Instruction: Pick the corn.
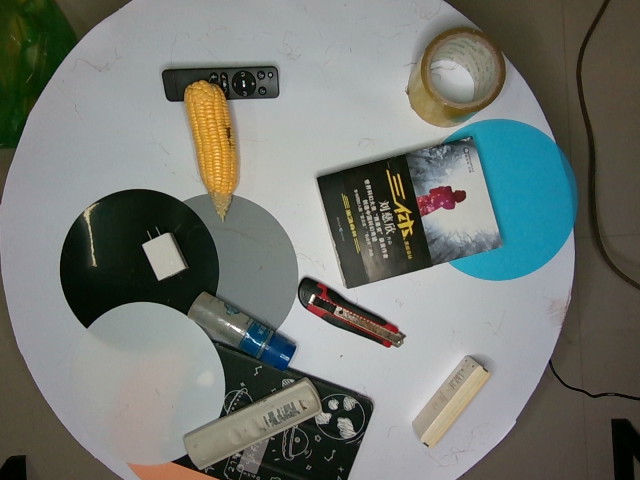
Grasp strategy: vertical